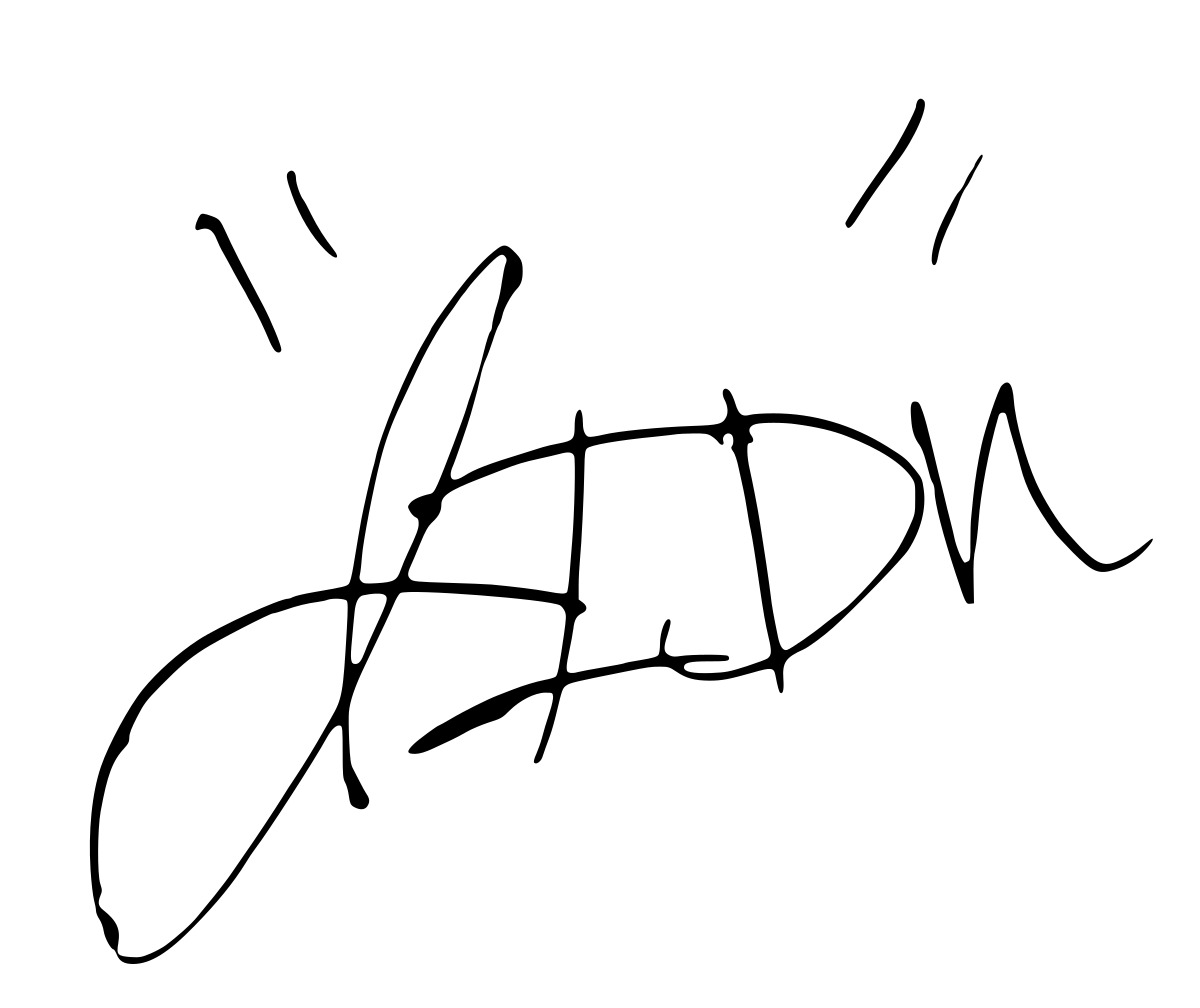
Signature of: idk